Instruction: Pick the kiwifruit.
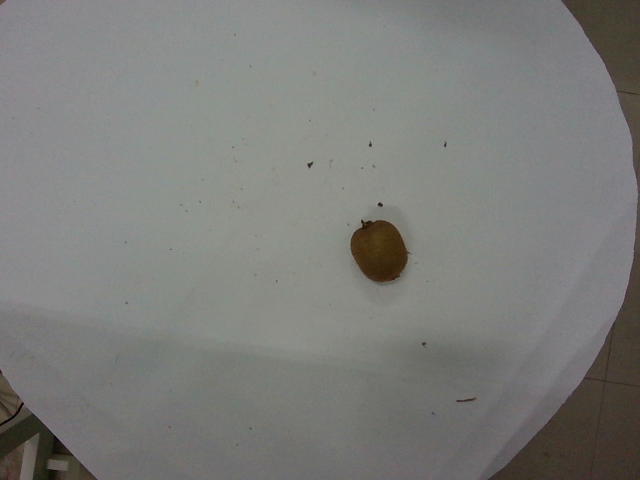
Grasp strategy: vertical